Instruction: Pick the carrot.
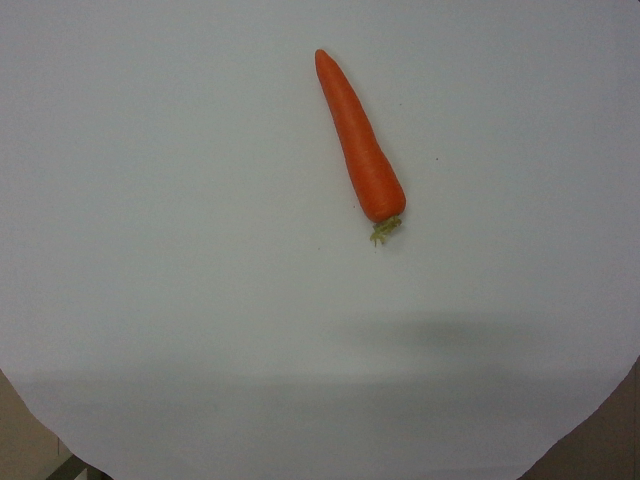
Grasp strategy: vertical